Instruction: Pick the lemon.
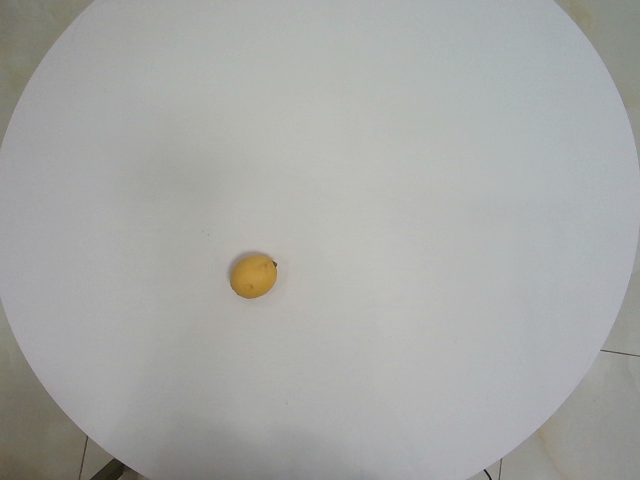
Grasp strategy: vertical